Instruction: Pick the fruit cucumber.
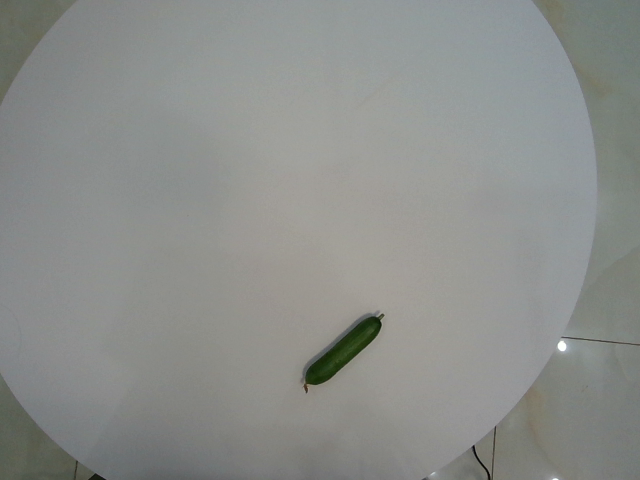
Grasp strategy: vertical